Identify and extract the amount in words, amount in numbers, payee name, cheque date, and bank name from the image.
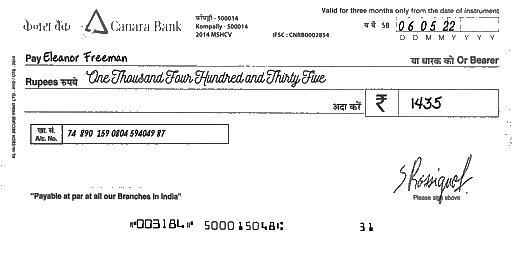
amt_in_words: One Thousand Four Hundred and Thirty Five
amt_in_figures: 1435
payee_name: Eleanor Freeman
bank_name: Canara Bank
cheque_date: 06/05/22